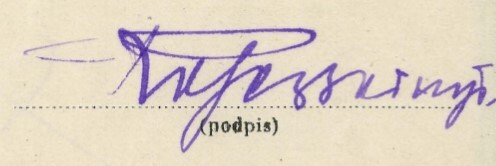
Signature of: jan rogowski